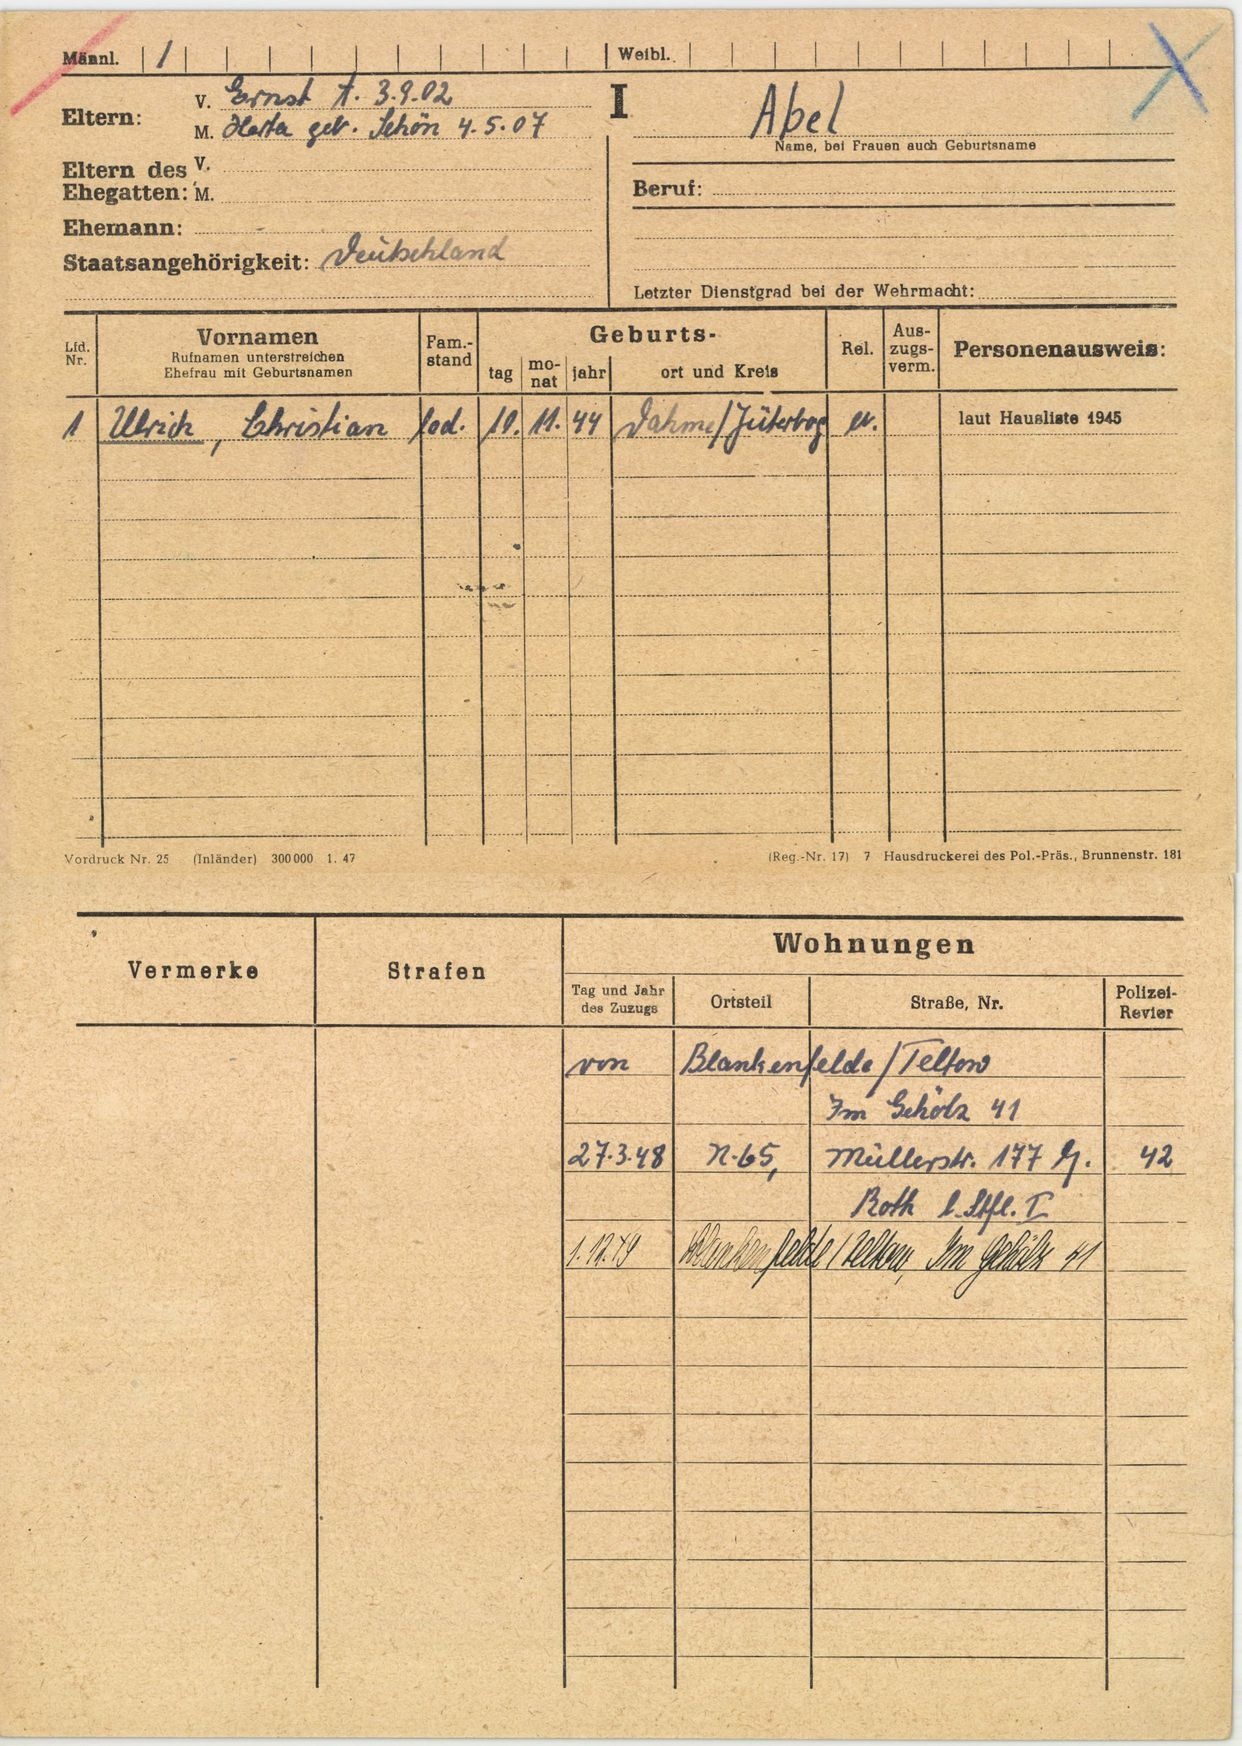
Abel